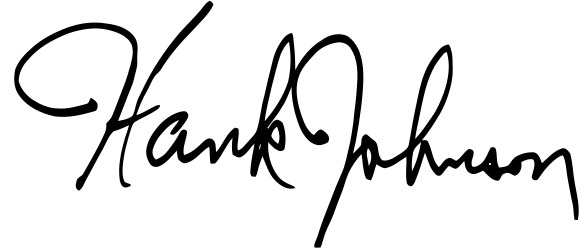
Signature of: hank johnson